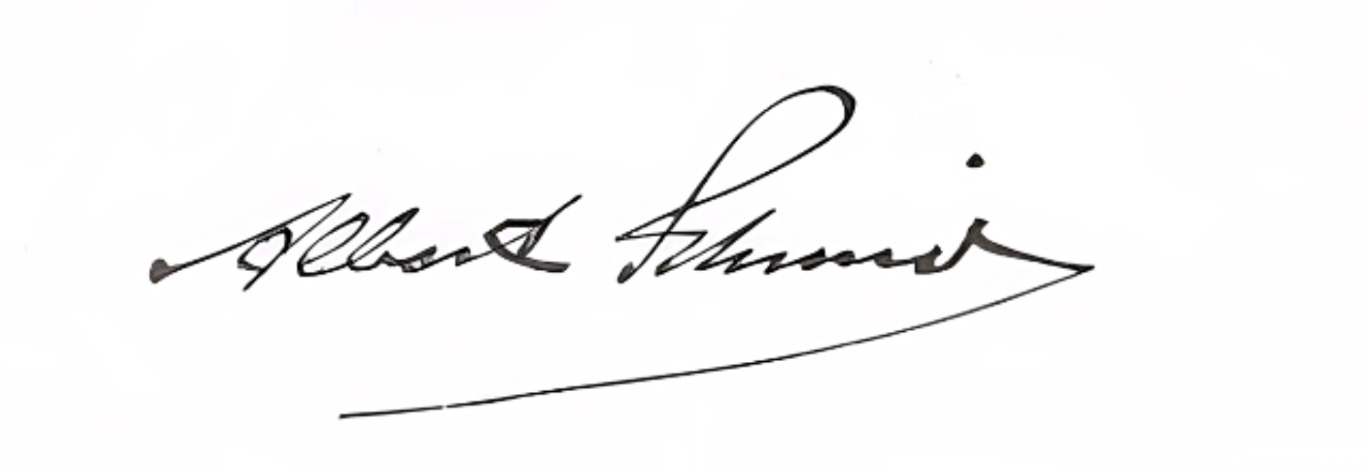
Signature of: albert schmid